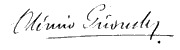
Signature of: oliverio girondo